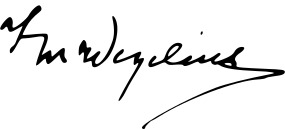
Signature of: martin wegelius